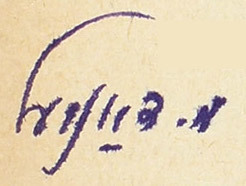
Signature of: mark daniel